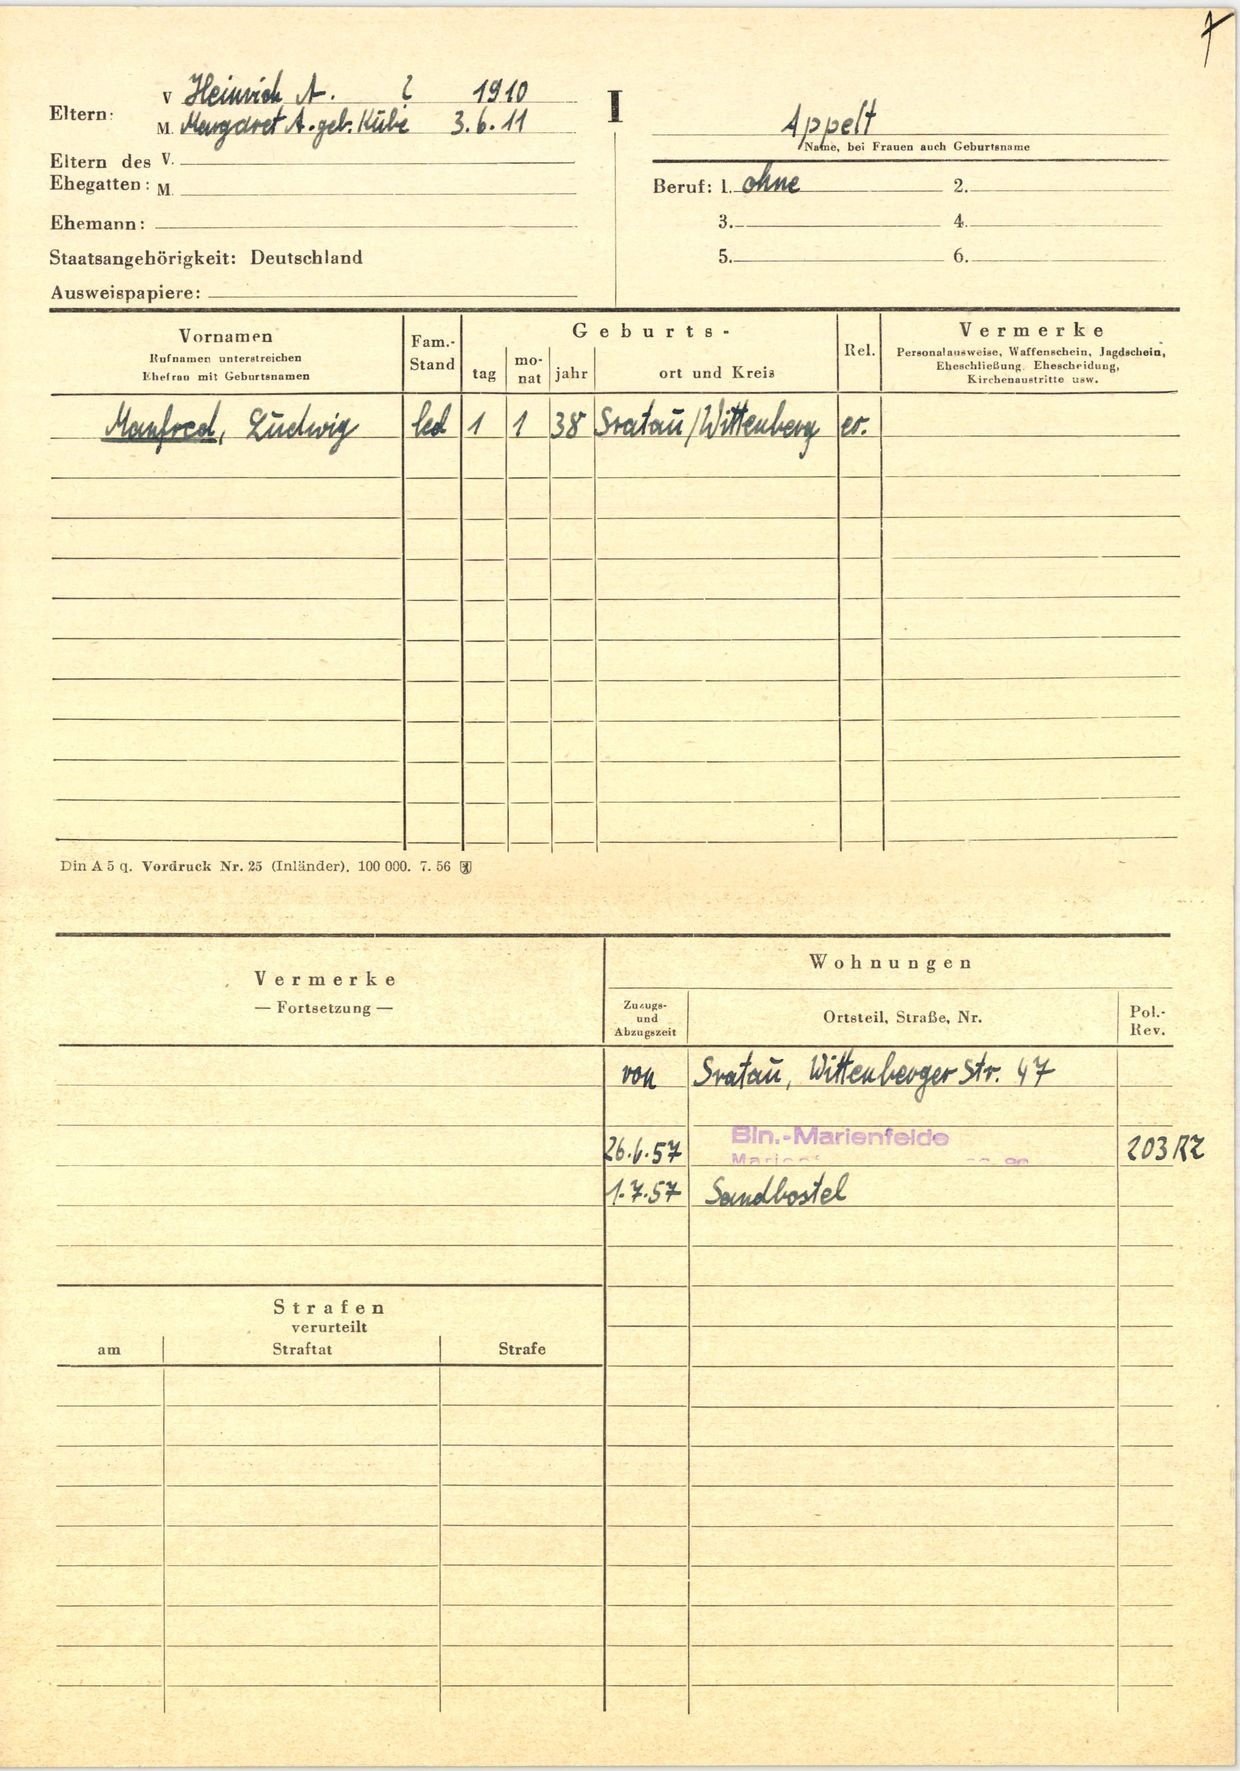
Appelt